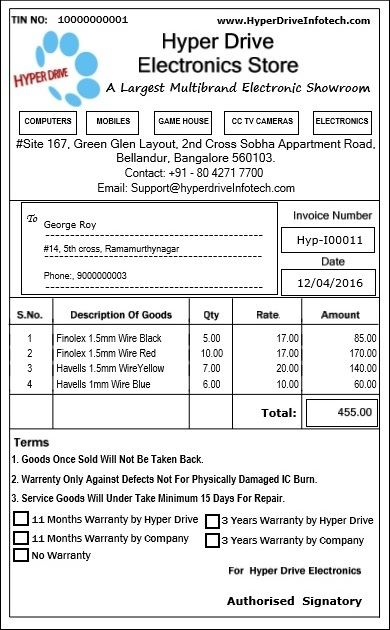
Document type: Invoice